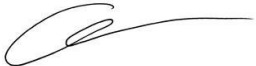
Signature of: andrew barkis